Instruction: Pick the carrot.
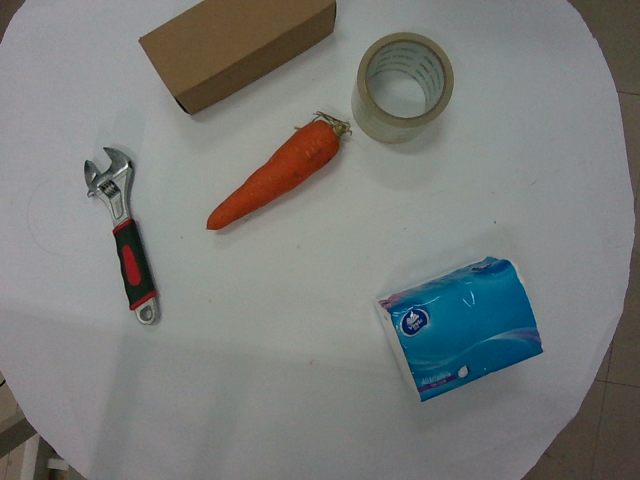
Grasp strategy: vertical